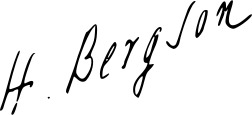
Signature of: henri bergson